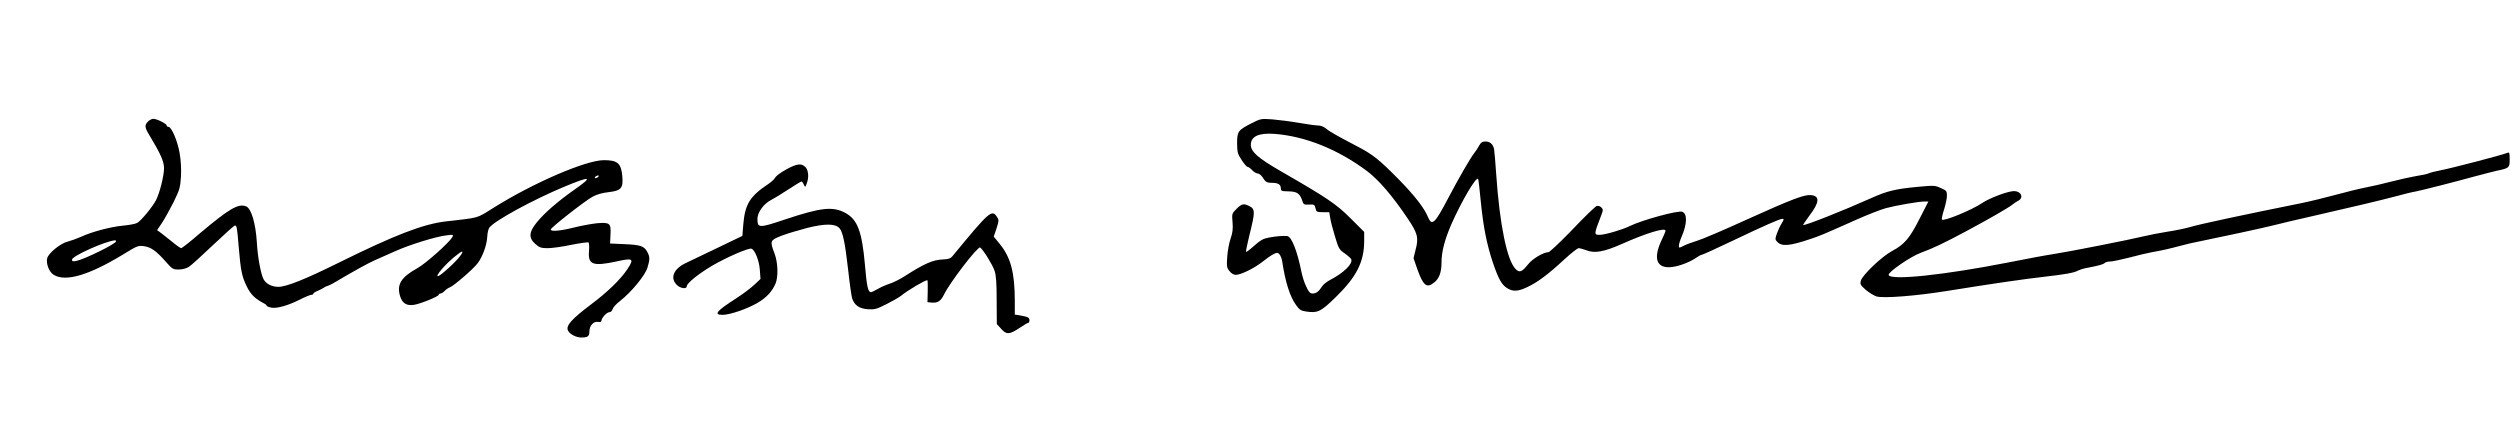
Signature of: chandrakant topiwala